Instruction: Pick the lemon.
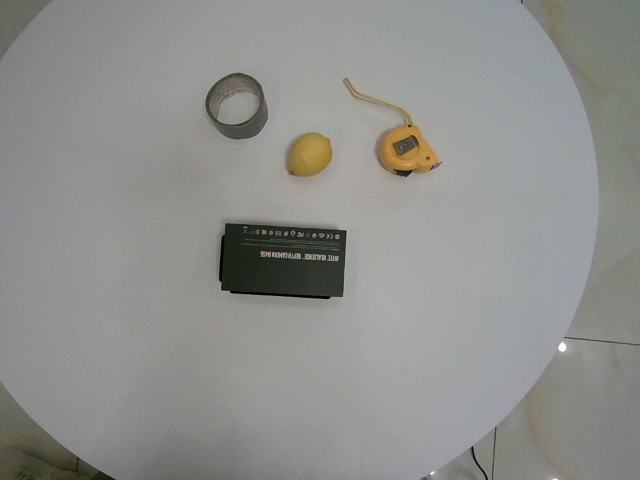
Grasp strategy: vertical